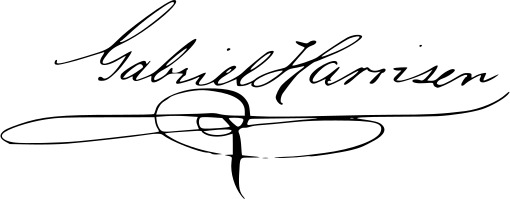
Signature of: gabriel harrison